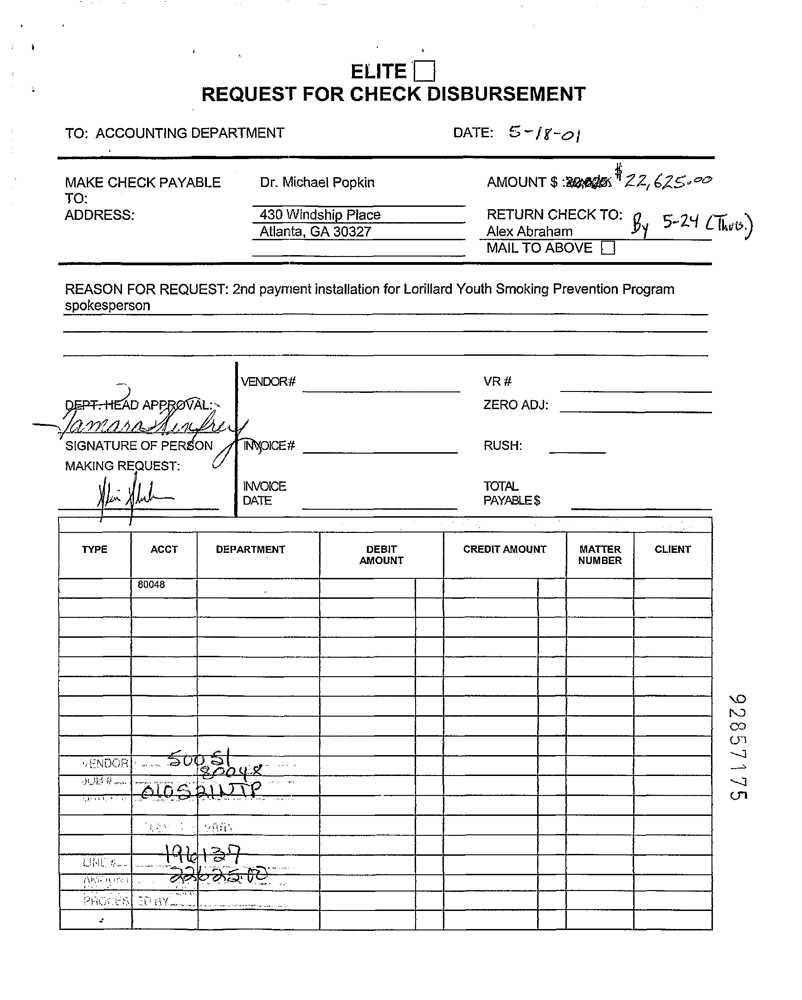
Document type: Invoice